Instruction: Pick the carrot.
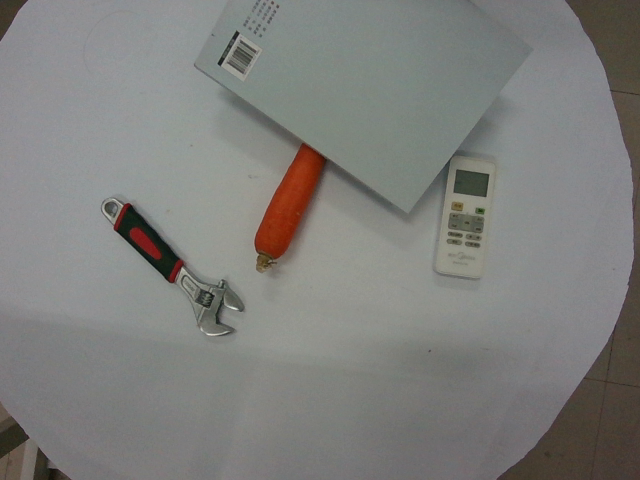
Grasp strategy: vertical